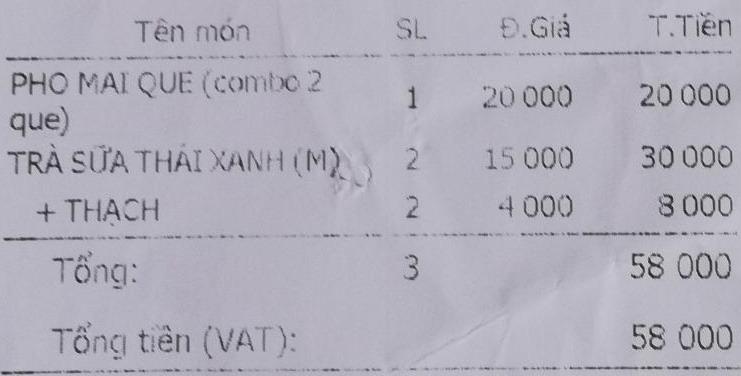
<table>
<tr>
<th>Tên món</th>
<th>SL</th>
<th>Đ.Giá</th>
<th>T.Tiền</th>
</tr>
<tr>
<td>PHO MAI QUE (combo 2 que)</td>
<td>1</td>
<td>20 000</td>
<td>20 000</td>
</tr>
<tr>
<td>TRÀ SỮA THÁI XANH (M)</td>
<td>2</td>
<td>15 000</td>
<td>30 000</td>
</tr>
<tr>
<td>+ THẠCH</td>
<td>2</td>
<td>4 000</td>
<td>8 000</td>
</tr>
</table>

Tổng: 3 58 000
Tổng tiền (VAT): 58 000